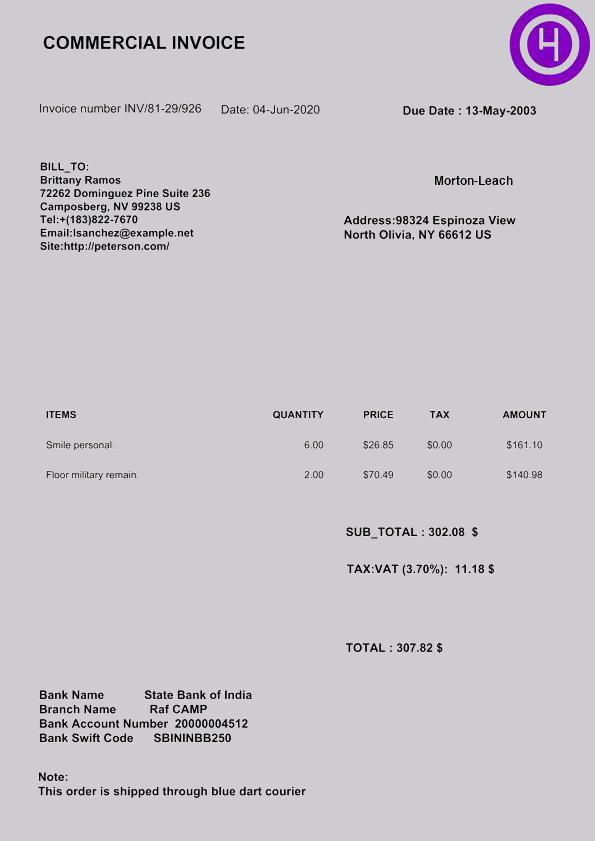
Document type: Invoice